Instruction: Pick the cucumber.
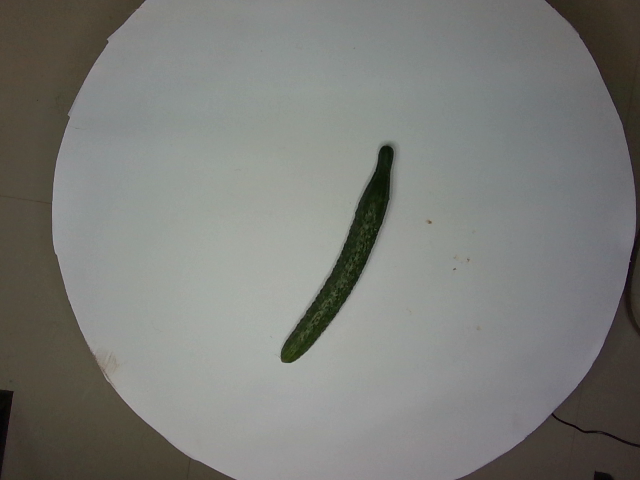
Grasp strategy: vertical